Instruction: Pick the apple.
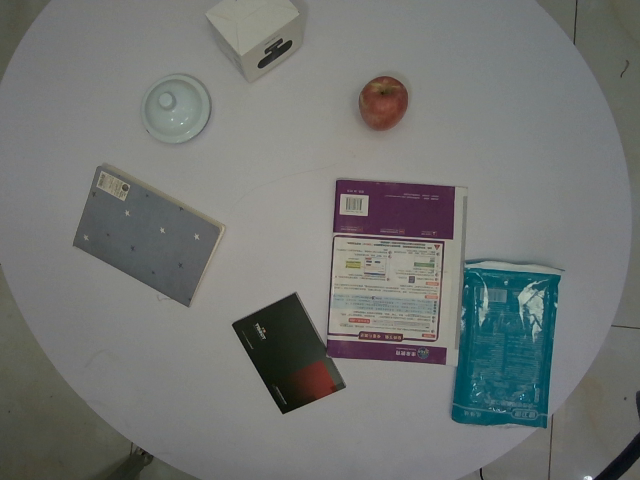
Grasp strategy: vertical